Question: What type of tax is indicated in the document, personal property or real estate?
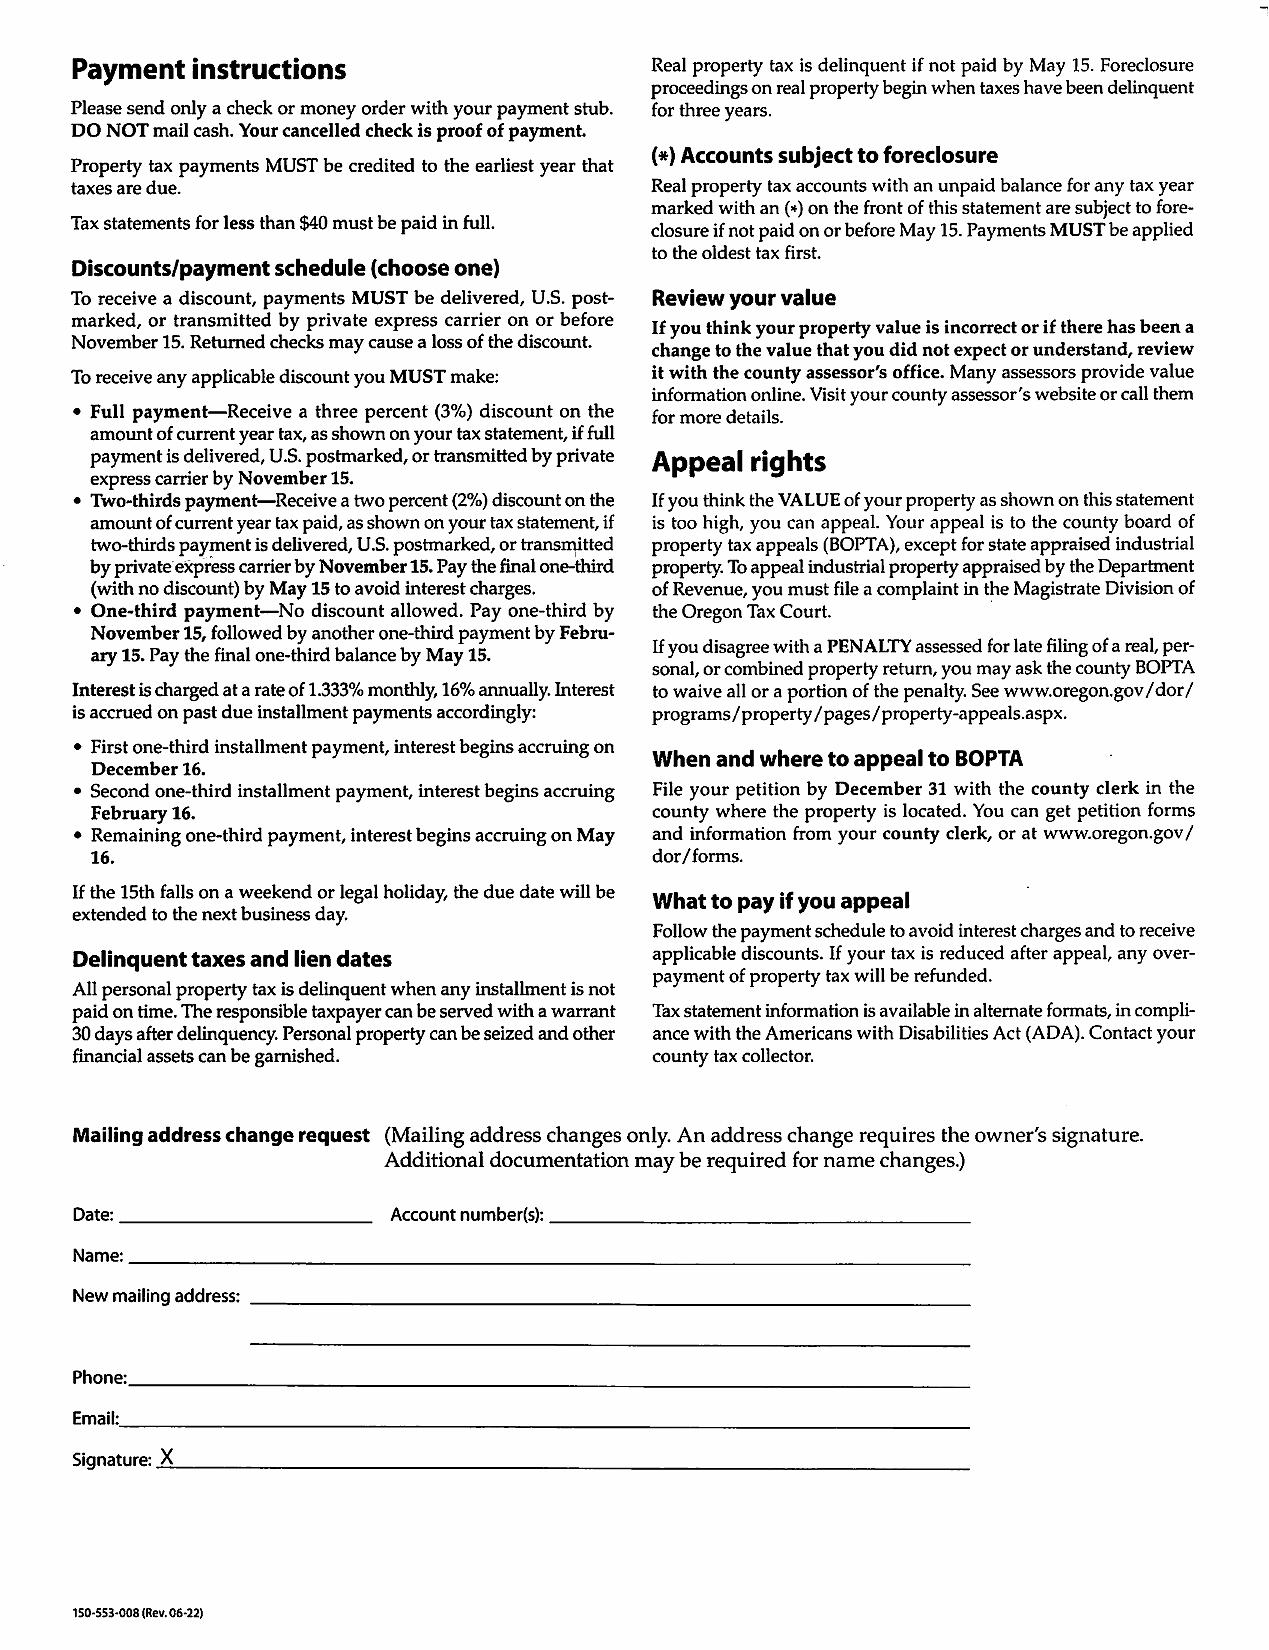
Answer: "Real property tax"